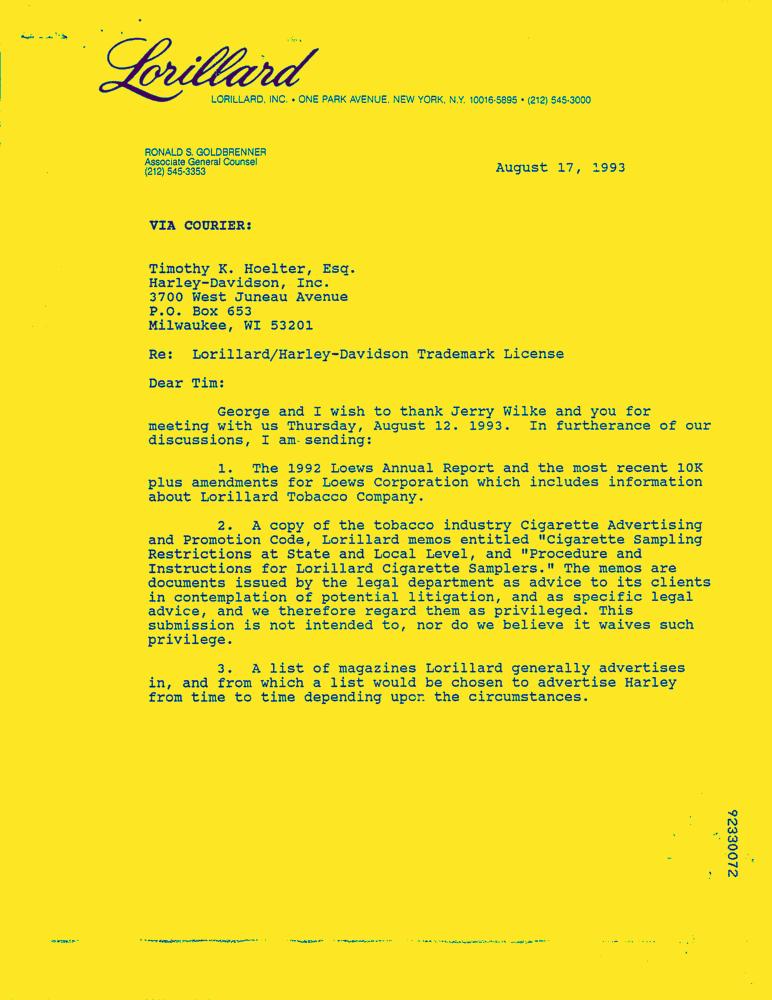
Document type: Letter-Doc